Question: What are the imaging findings?
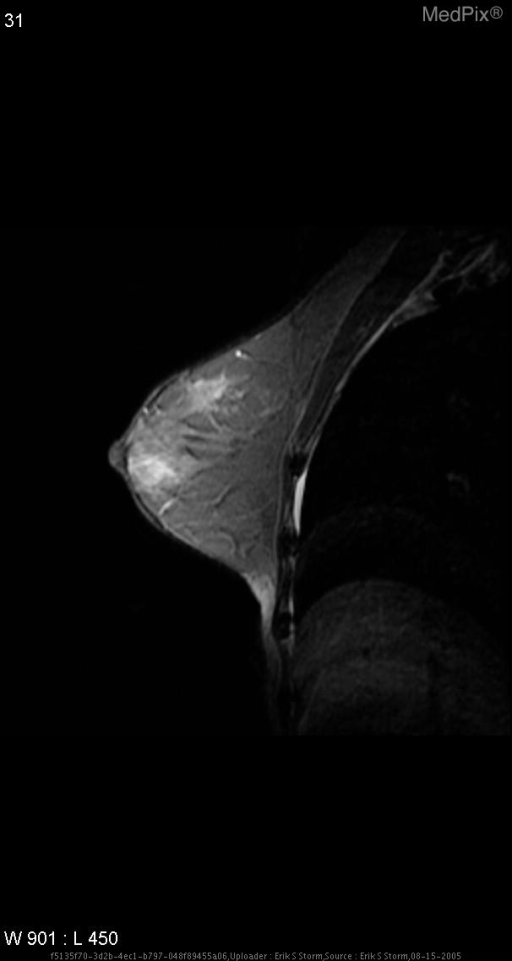
Answer: The imaging shows Initial screening two view mammogram was negative for suspicious calcifications or mass.  The brest tissue was heterogenously dense.

Patient underwent routine screeing breast MR which demonstrates a small enhancing mass within the mid right breast, 12:00 position.  There is minimal associated T2 hyperintensity, but this involves more the periphery of the lesion, rather than the substance of the lesion itslef.  No other discordant foci of abnormal enhancement were present within either breast.

The patient was recalled for subsequent right breast ultrasound.  This demonstrates an angulated, hypoechoic 5mm mass in at the 12:00 position, zone 1a.

Subsequent ultrasound-guided 14ga core biopsy was performed. This is a subtracted sagittal image from a dynamic enanced MR sequence.  Note enhancing nodule/mass at 12:00 in the central right breast.  On T2-weighted images, there is some increased signal surrounding the mass, but not sufficient signal within the mass itself to suggest benignity..